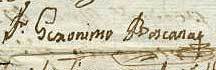
Signature of: gerónimo boscana